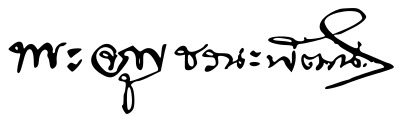
Signature of: phra charunchawanaphat thongsuk inratsami